Question: What jurisdiction, city, or county is the document associated with?
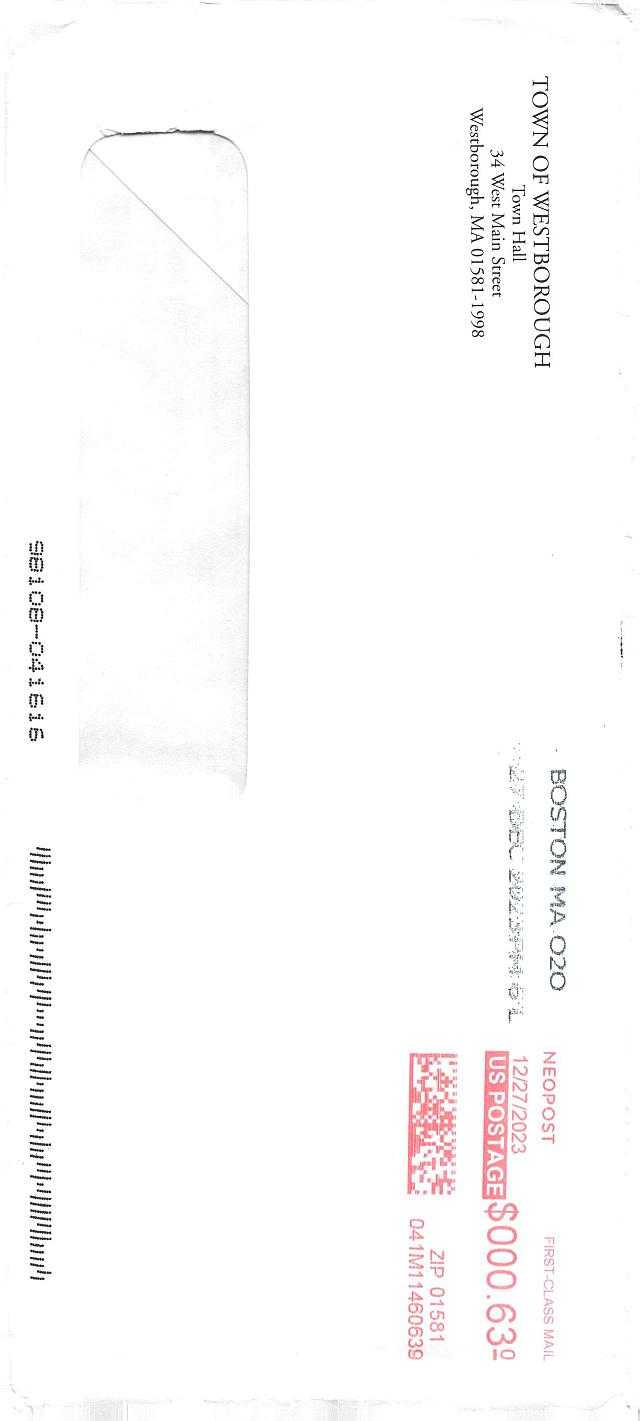
Answer: "Boston MA 02199"